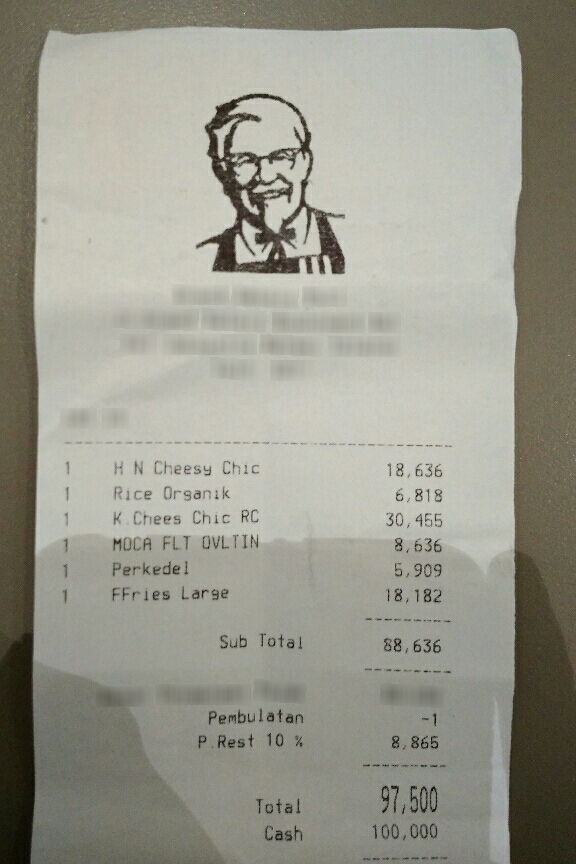
Number of items: 6
Subtotal: 88,636
Tax: 8,865
Other charges: -1
Total: 97,500
OCR text regions:
text: 1
text: H
text: N
text: Cheesy
text: Chic
text: 18,636
text: 1
text: Rice
text: Organik
text: 6,818
text: 1
text: K.Chees
text: Chic
text: RC
text: 30,455
text: 1
text: MOCA
text: FLT
text: OVLTIN
text: 8,636
text: 1
text: Perkedel
text: 5,909
text: 1
text: FFries
text: Large
text: 18,182
text: Sub
text: Total
text: 88,636
text: Pembulatan
text: -1
text: P.Rest
text: 10
text: %
text: 8,865
text: Total
text: 97,500
text: Cash
text: 100,000